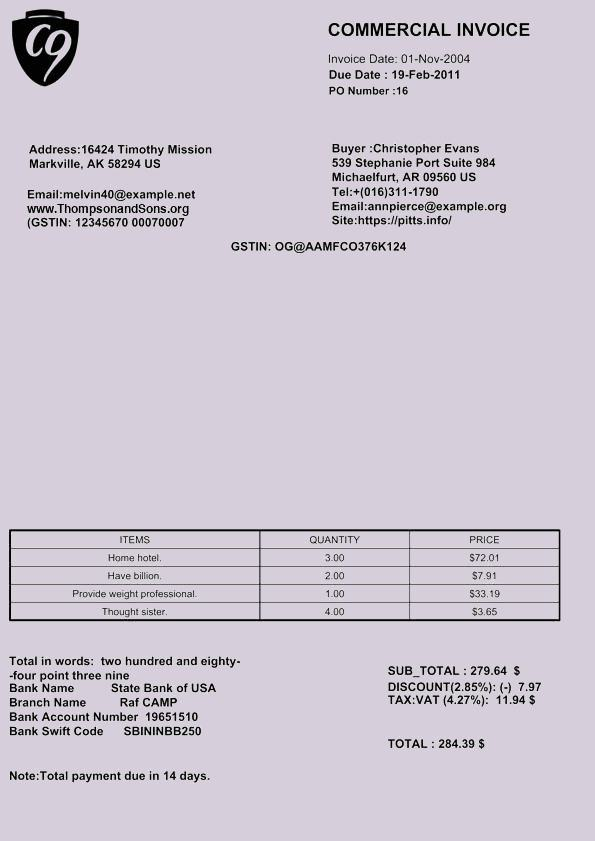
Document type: Invoice